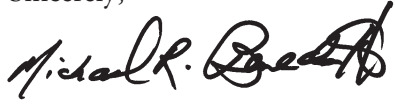
Signature of: michael benedetto